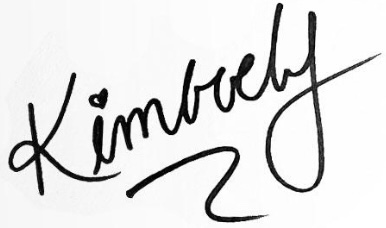
Signature of: kimberly loaiza